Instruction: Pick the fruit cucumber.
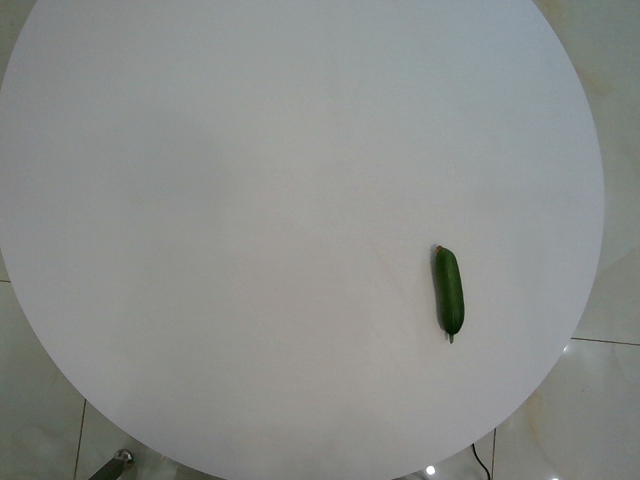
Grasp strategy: vertical